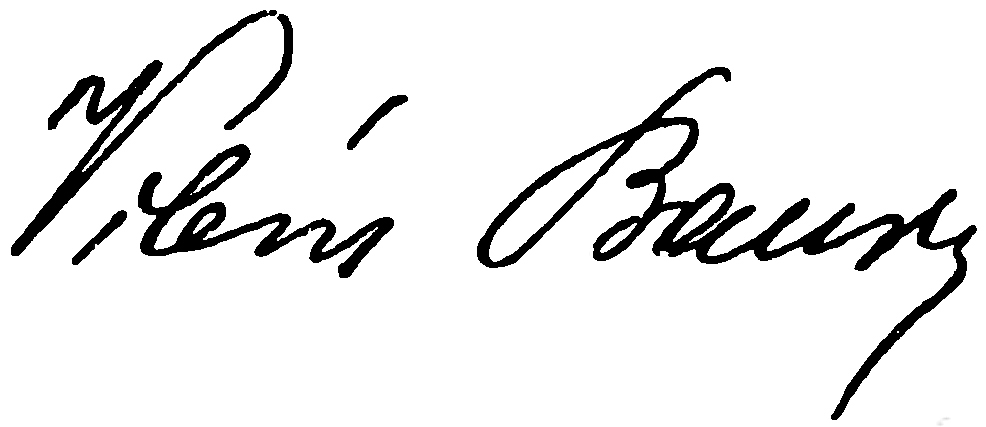
Signature of: vilém baur